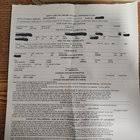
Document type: Invoice